Question: How is the property described in the document?
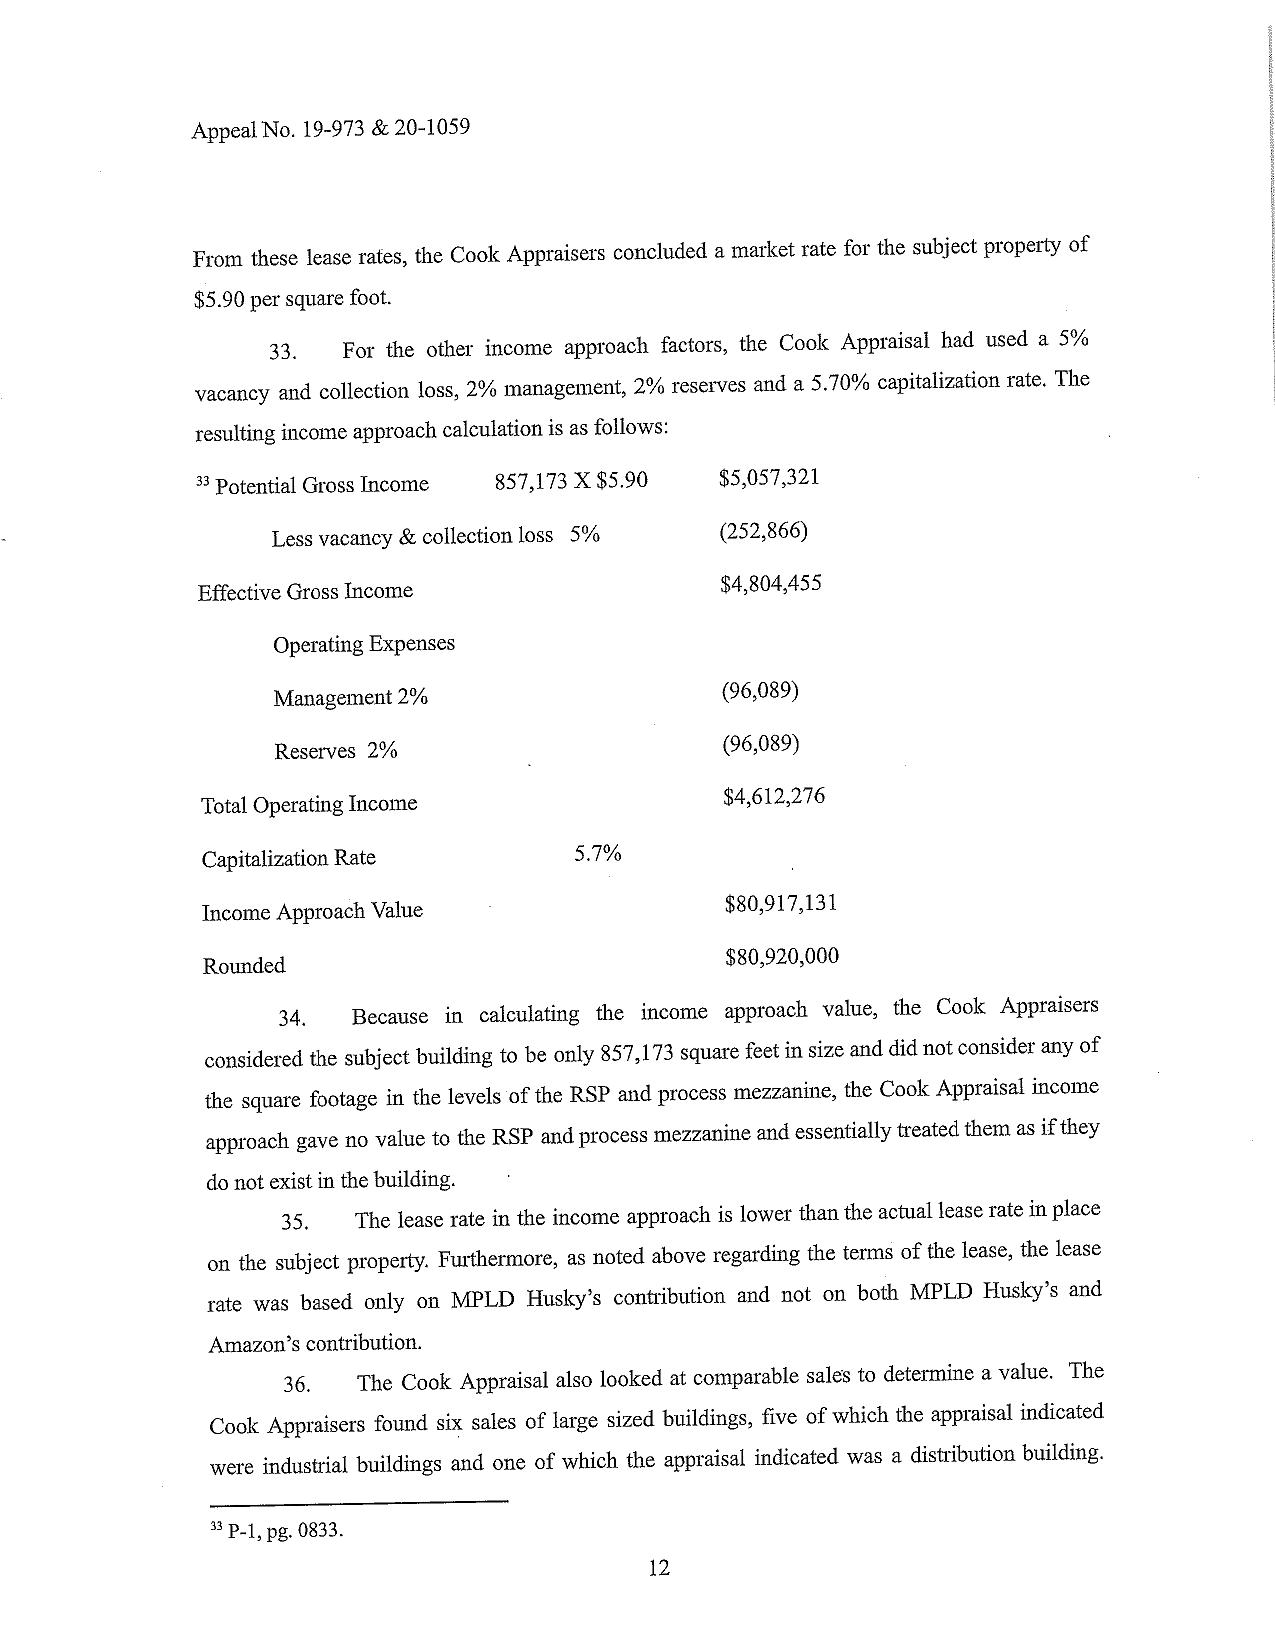
Answer: "The subject property is a building of 857,173 square feet in size."